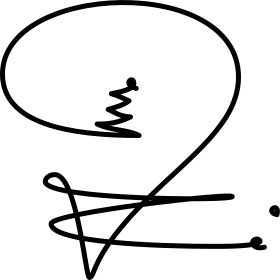
Signature of: mohammad bagher ghalibaf